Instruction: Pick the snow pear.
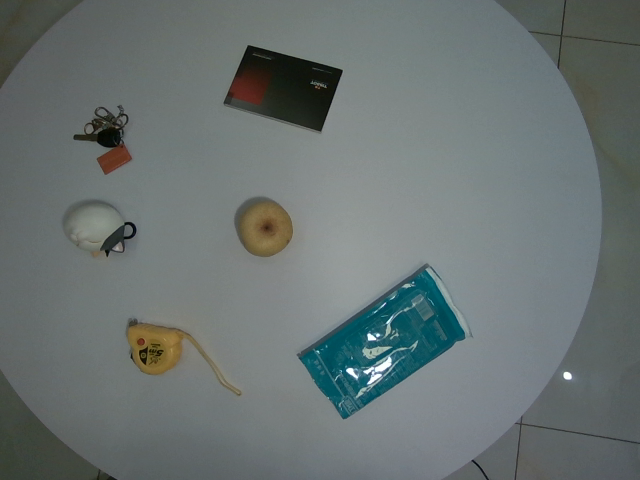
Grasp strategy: vertical